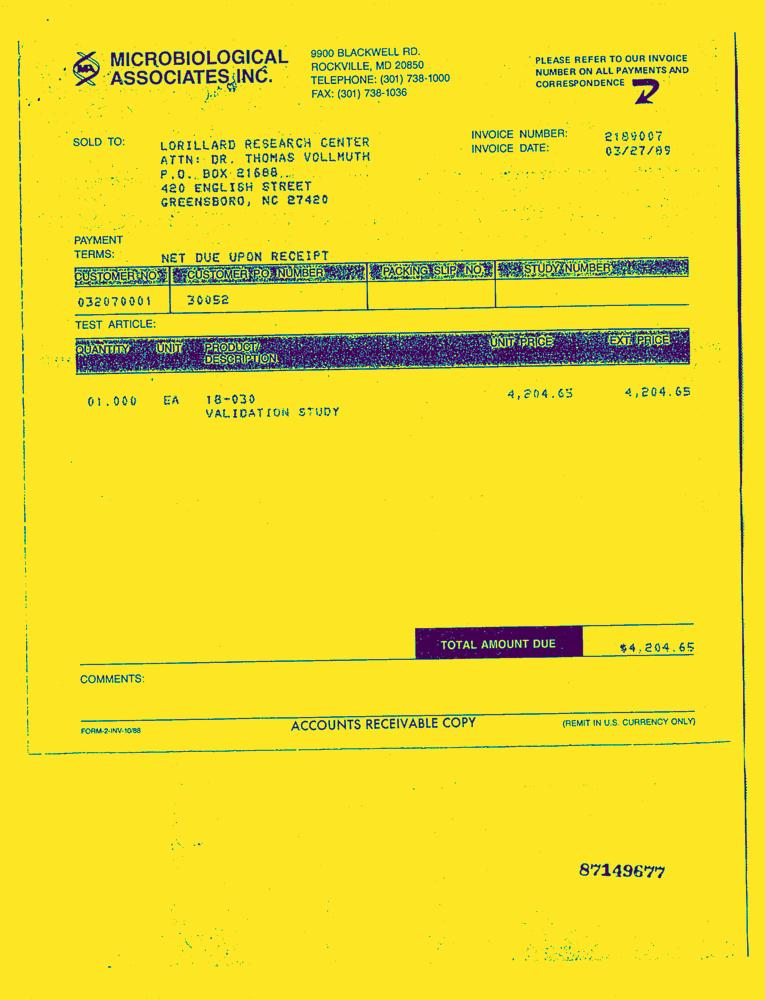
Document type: Invoice-Doc